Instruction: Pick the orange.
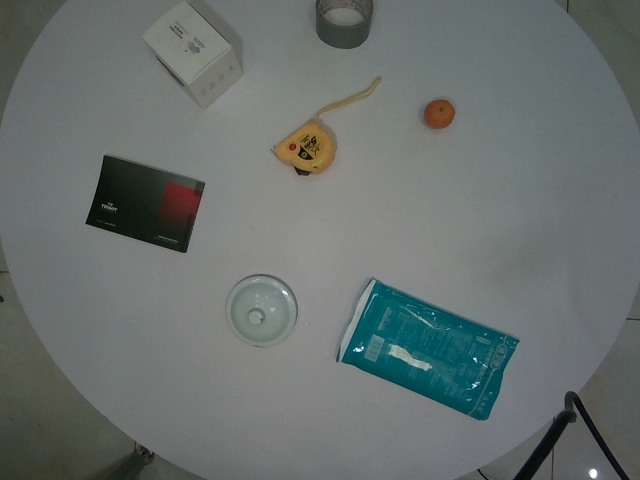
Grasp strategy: vertical